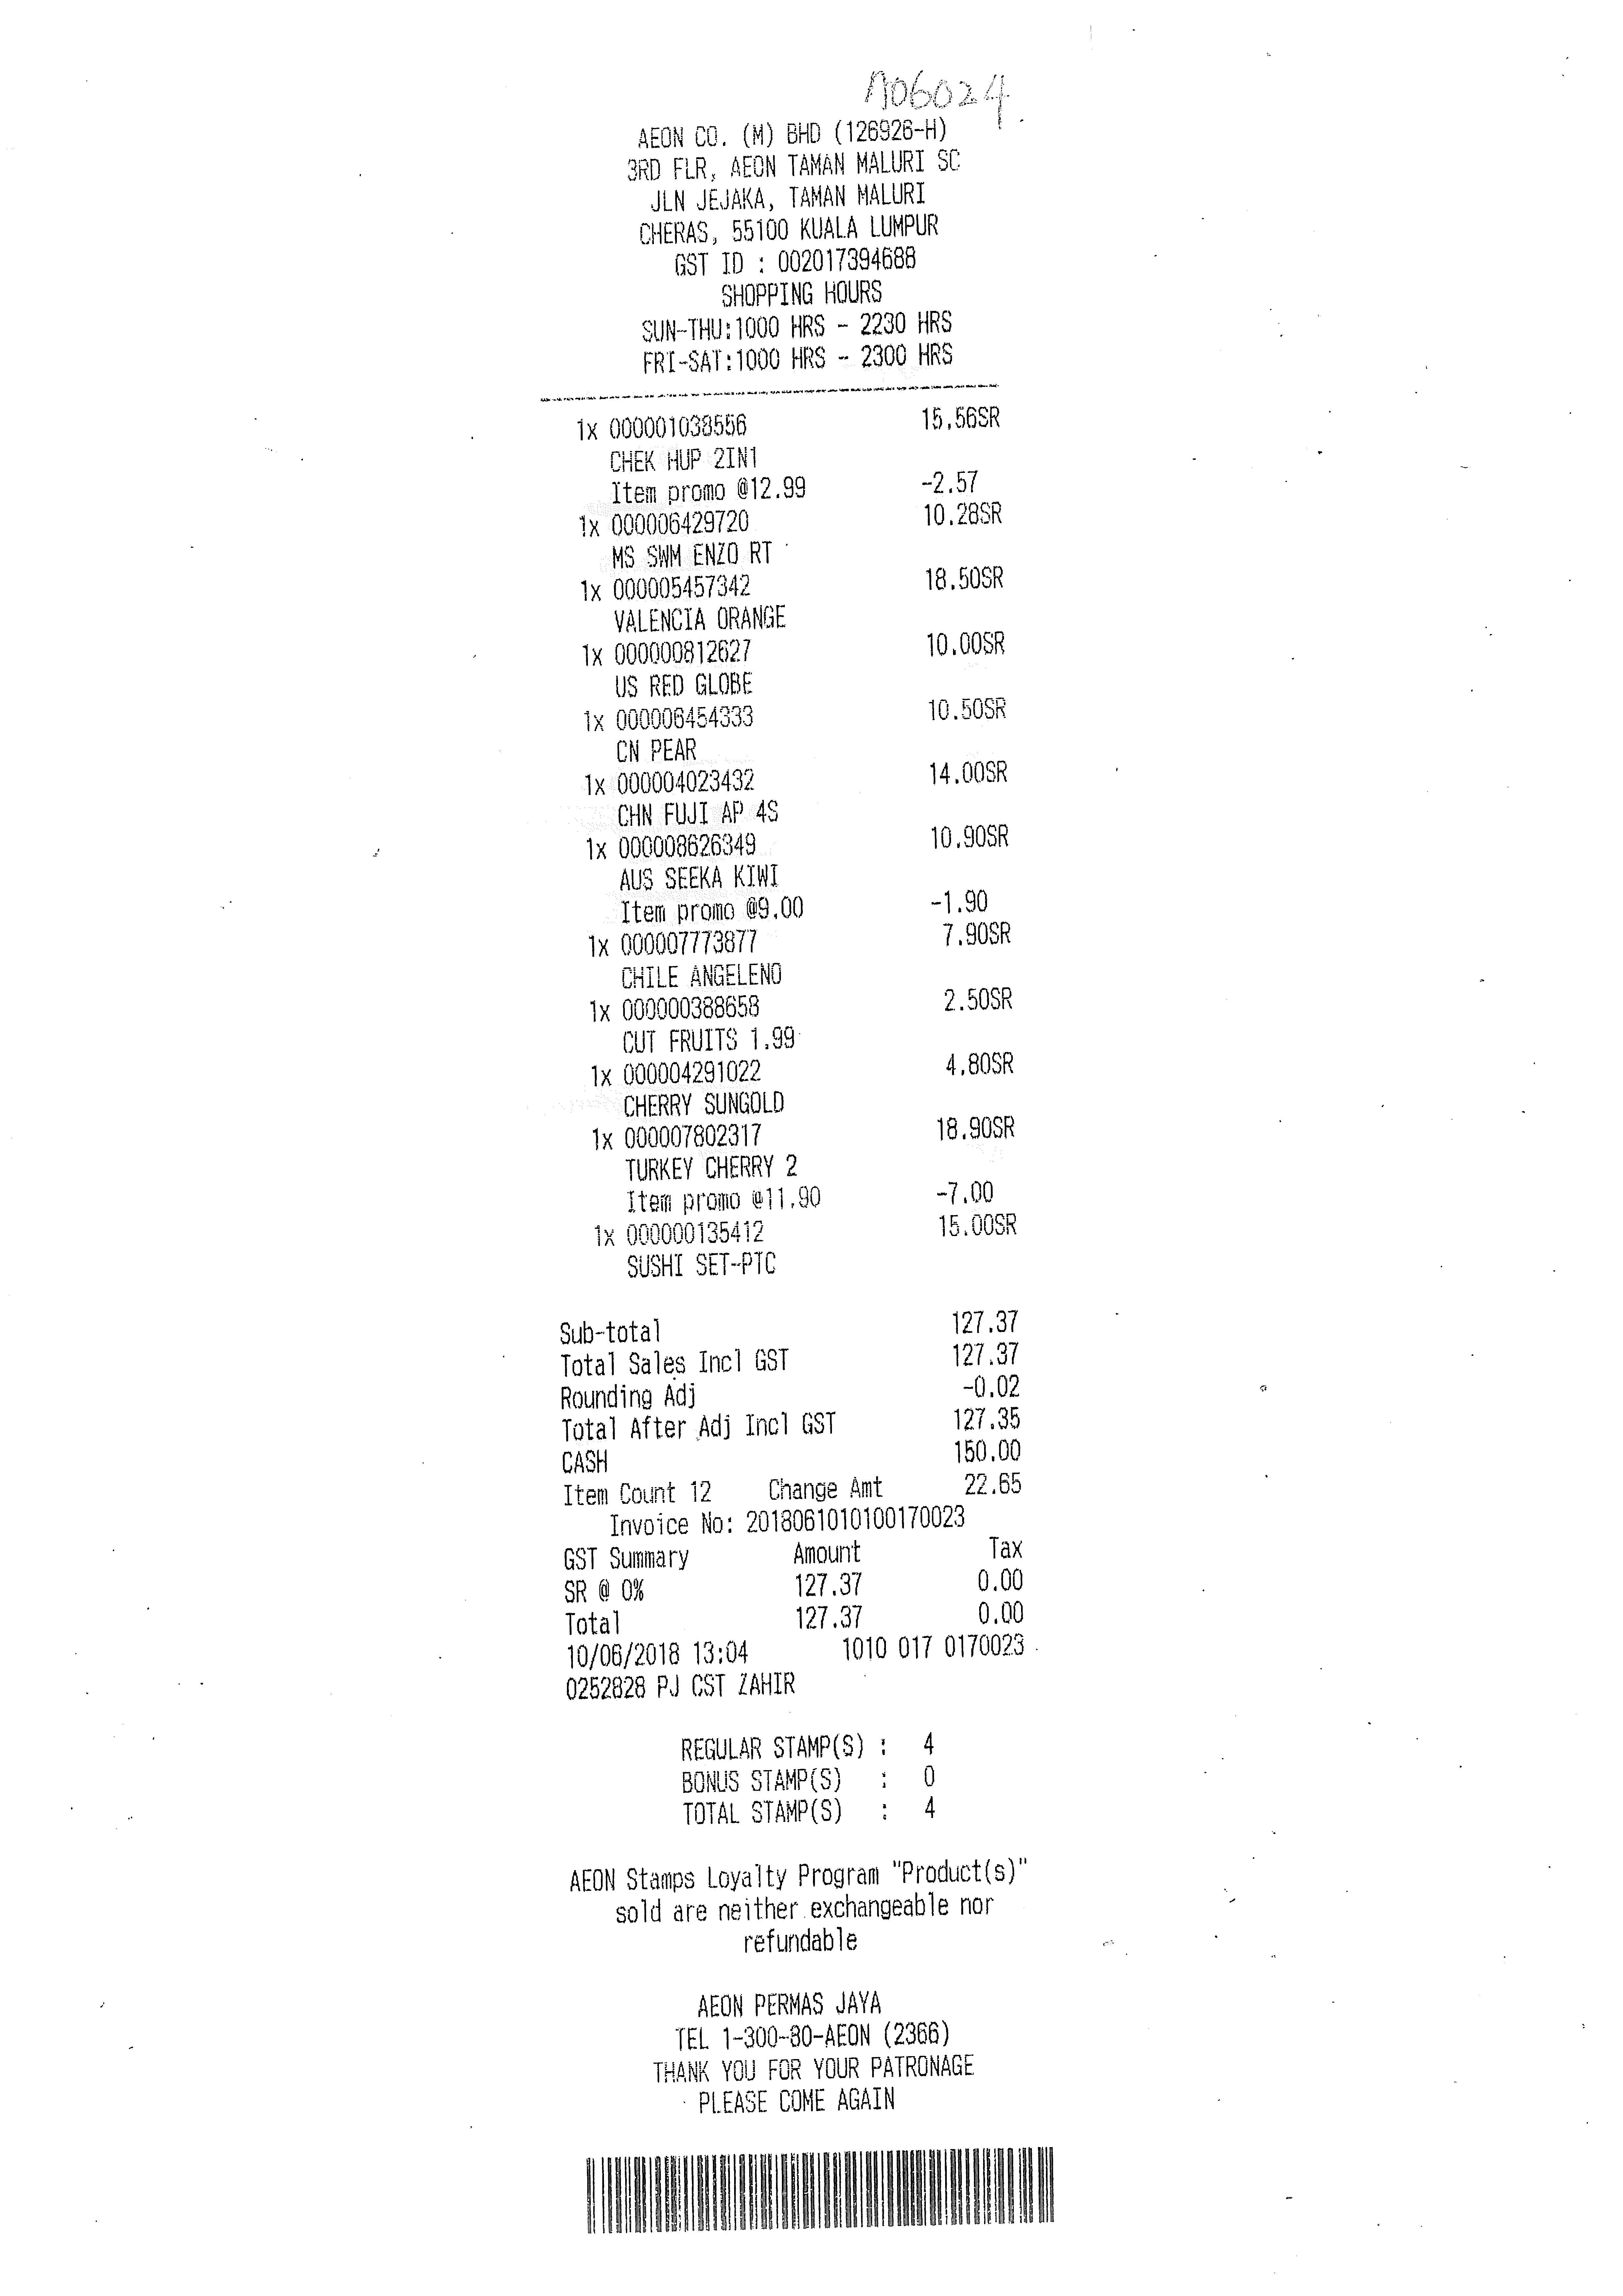
AEON CO. (M) BHD
(126926-H)
3RD FLR, AEON TAMAN MALURI SC
JLN JEJAKA, TAMAN MALURI
CHERAS, 55100 KUALA LUMPUR
GST ID : 002017394688
SHOPPING HOURS
SUN-THU:1000 HRS - 2230 HRS
FRI-SAT:1000 HRS - 2300 HRS
1X
1X
1X
1X
1X
1X
1X
1X
1X
1X
1X
1X
000001038556
CHEK-HUP 2IN1
ITEM PROMO @12.99
000006429720
MS SWM ENZO RT
000005457342
VALENCIA ORANGE
000000812627
US RED GLOBE
000006454333
CN PEAR
000004023432
CHN FUJI AP 4S
000008626349
AUS SEEKA KIWI
ITEM PROMO @9.00
000007773877
CHILE ANGELENO
000000388658
CUT FRUITS 1.99
000004291022
CHERRY SUNGOLD
0000007802317
TURKEY CHERRY 2
ITEM PROMO @11.90
000000135412
SUSHI SET-PTC
15.56SR
-2.57
10.28SR
18.50SR
10.00SR
10.50SR
14.00SR
10.90SR
-1.90
7.90SR
2.50SR
4.80SR
18.90SR
-7.00
15.00SR
:
:
SUB-TOTAL
TOTAL SALES INCL GST
ROUNDING ADJ
TOTAL AFTER ADJ INCL GST
CASH
ITEM COUNT 12
CHANGE AMT
127.37
127.37
-0.02
127.35
150.00
22.65
INVOICE NO : 2018061010100170023
GST SUMMARY
SR @ 0%
TOTAL
AMOUNT
127.37
127.37
TAX
0.00
0.00
10/06/2018
13:04
1010 017 0170023
0252828 PJ CST ZAHIR
REGULAR STAMP(S) :
4
BONUS STAMP(S)
0
TOTAL STAMP(S)
4
AEON STAMPS LOYALTY PROGRAM "PRODUCT(S)"
SOLD ARE NEITHER EXCHANGEABLE NOR
REFUNDABLE
AEON PERMAS JAYA
TEL 1-300-80-AEON (2366)
THANK YOU FOR YOUR PATRONAGE
PLEASE COME AGAIN